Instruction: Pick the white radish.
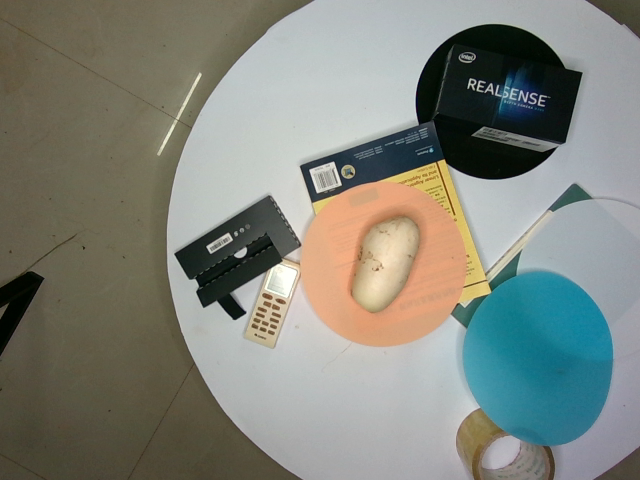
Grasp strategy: vertical